Question: What are the imaging findings?
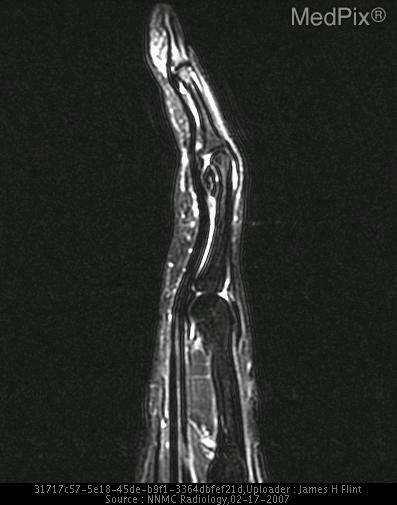
Answer: The imaging shows Plain film examination revealed a 9mm x 5mm focal ossific lesion with a chondroid matrix. The mass was adjacent to the cortical surface of the proximal phalanx and demonstrated saucerization of the underlying bone.

MRI revealed a well demarcated lesion with a predominantly hypointense signal on both T1 and T2 weighted images, relative to skeletal muscle.  A central, linear focus of hyperintense signal was also present on T2 weighted images. The lesion did not communicate with the underlying bone or surrounding soft tissue. T2 weighted image demonstrates a hypointense lesion with a sliver of hyperintesity volar to the distal portion of the proximal phalanx.  Note that there is no communication of the mass with the underlying bone..